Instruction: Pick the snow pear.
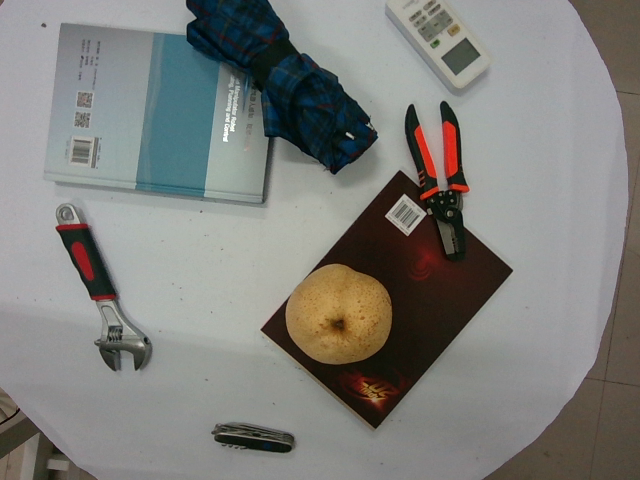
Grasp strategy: vertical